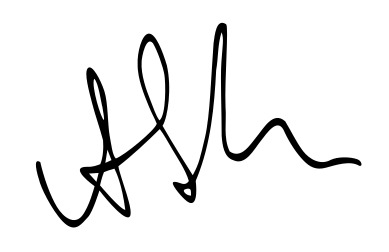
Signature of: artūrs irbe